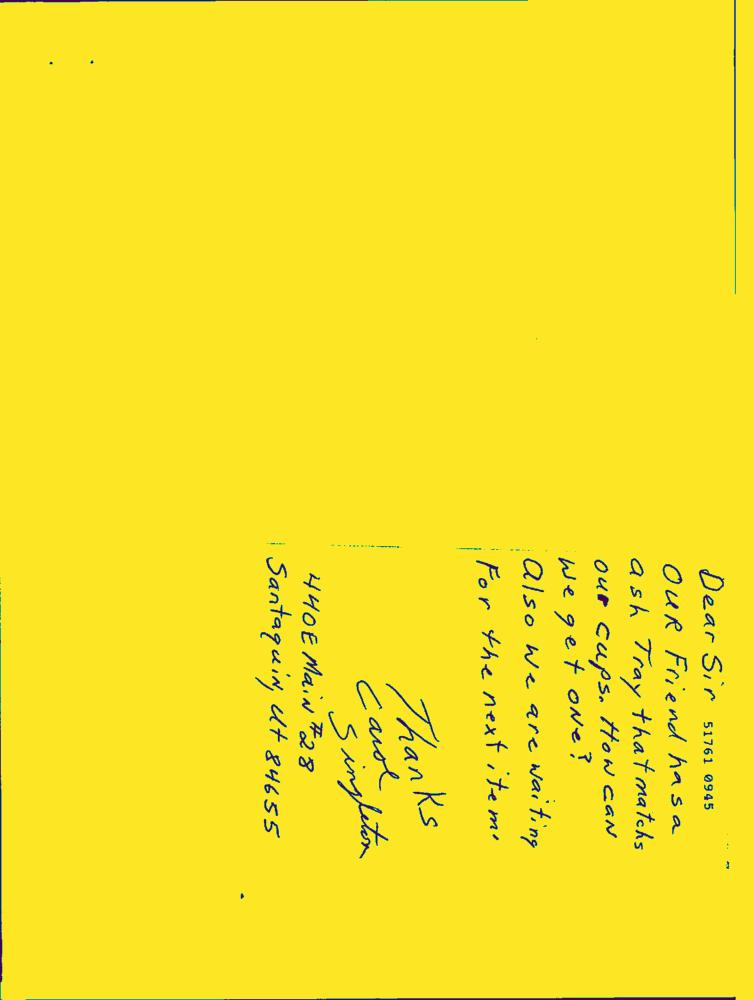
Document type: Hand-Written